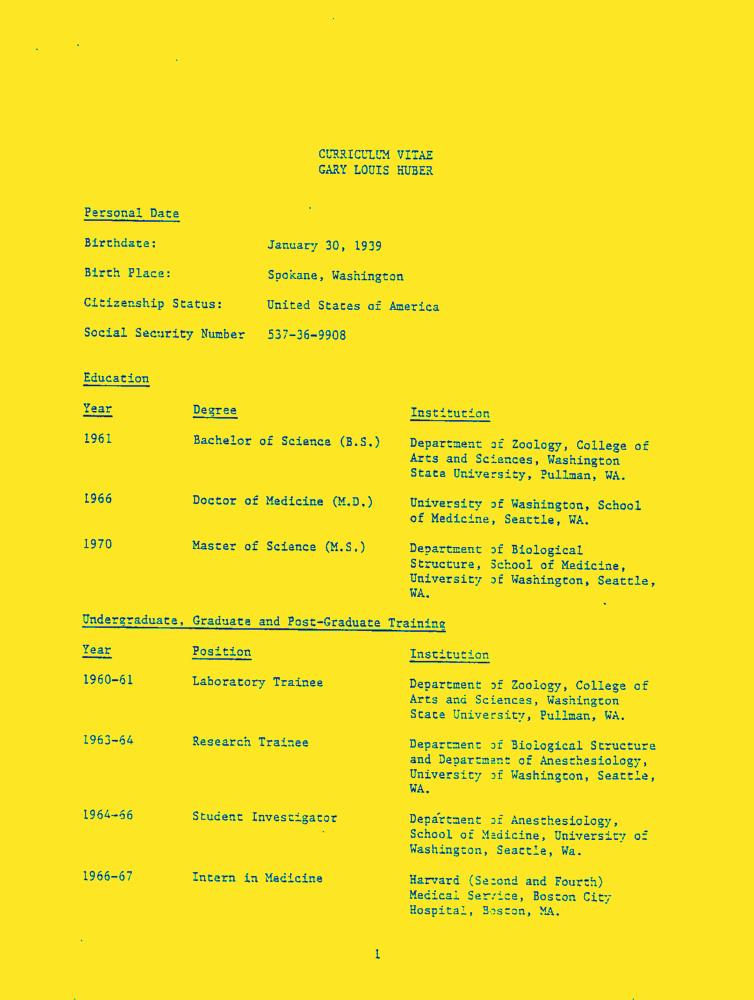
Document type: Resume-Doc